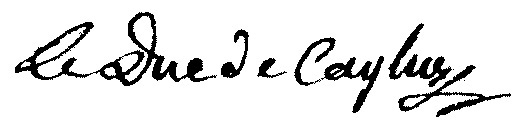
Signature of: joseph louis robert de lignerac